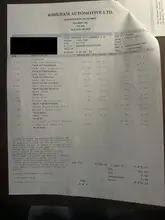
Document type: Invoice